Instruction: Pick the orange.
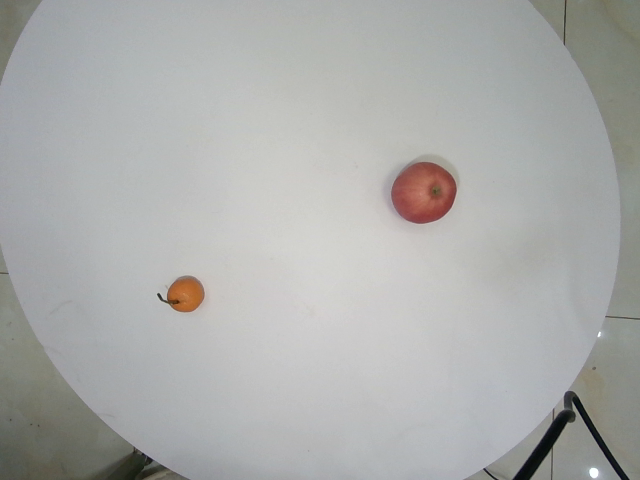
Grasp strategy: vertical